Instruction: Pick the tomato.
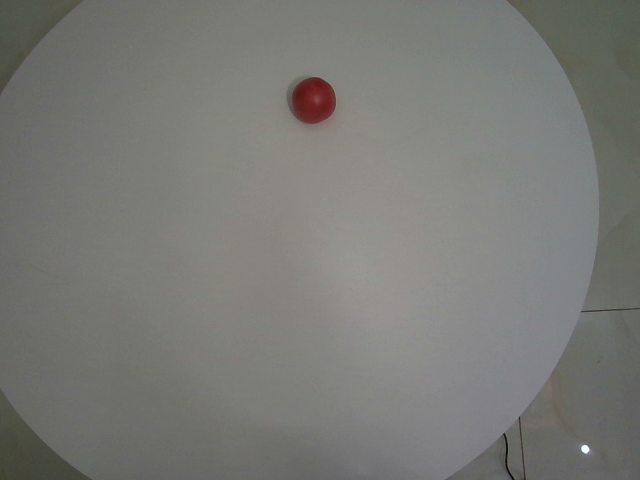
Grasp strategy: vertical